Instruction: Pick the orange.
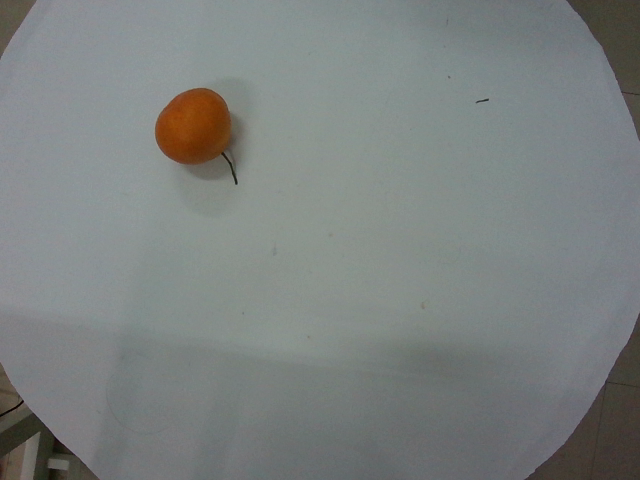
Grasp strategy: vertical